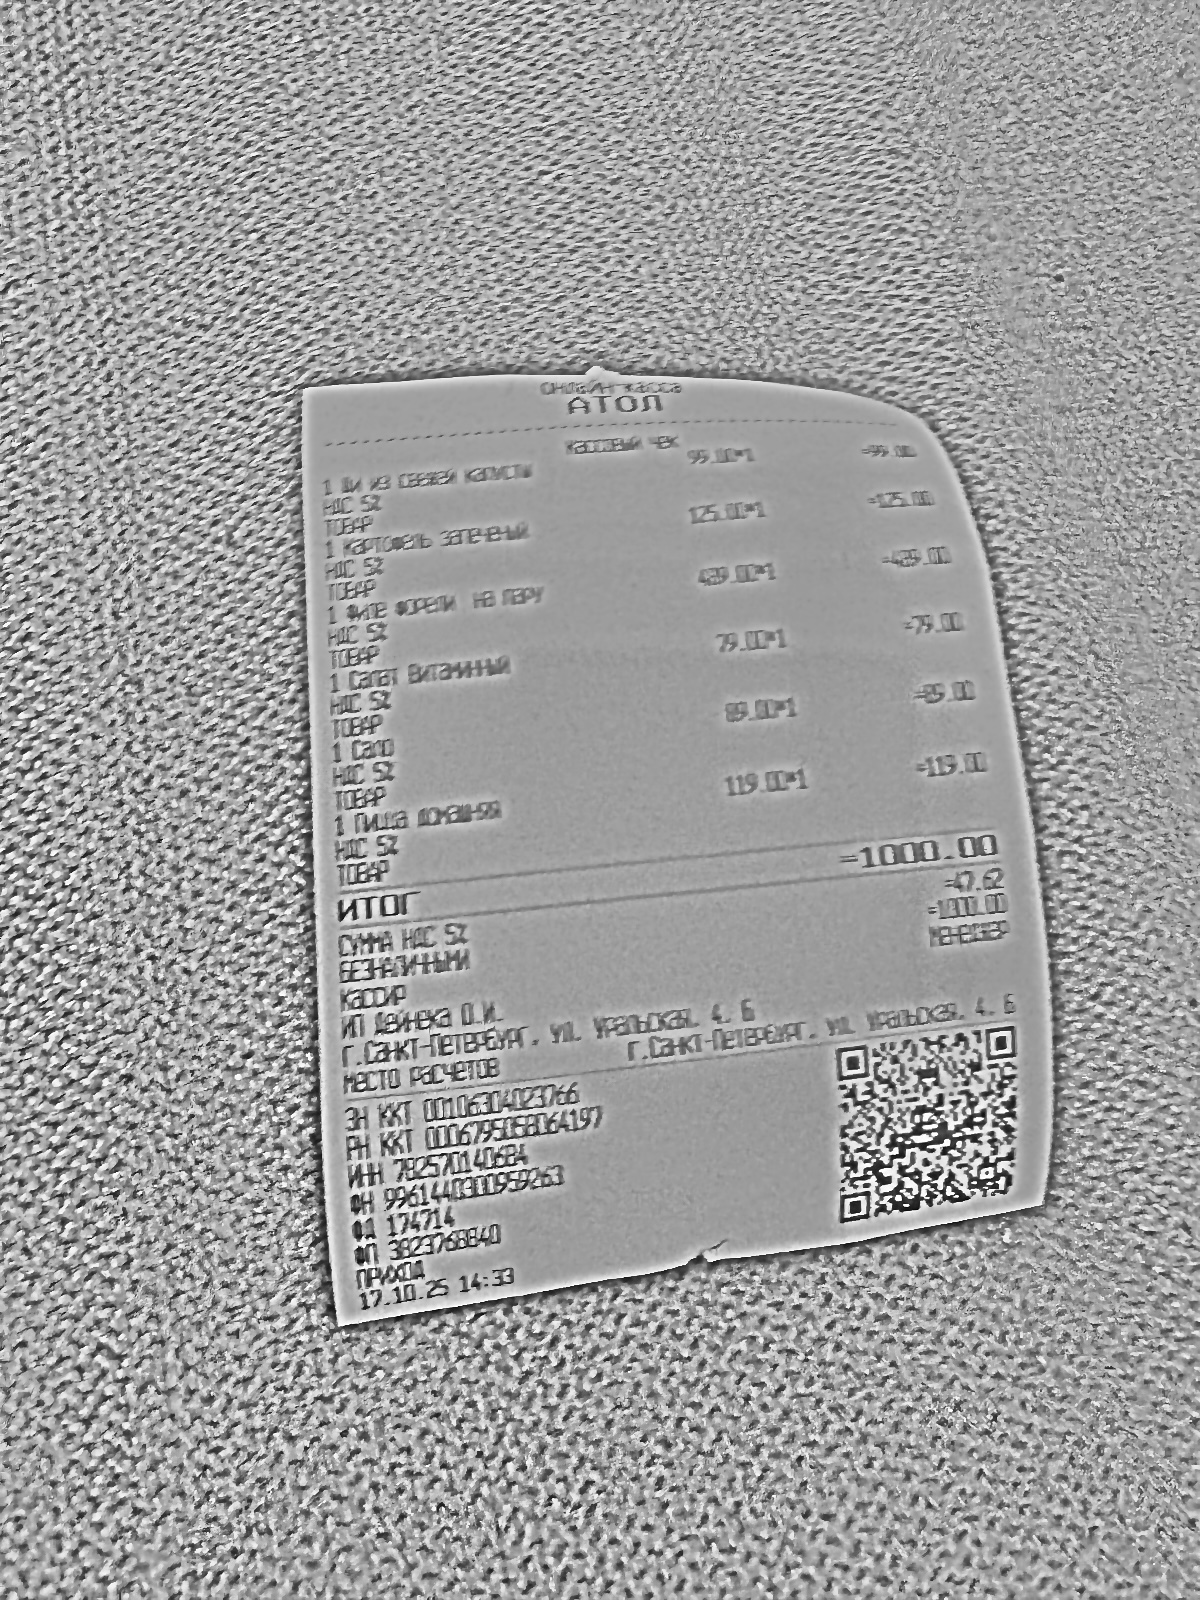
Продавец: ИП Дейнека О.И.
ИНН: 782570140684
Дата: 17.10.25
Товары: 1 Щи из свежей капусты; 1 Картофель запеченый; 1 Филе форели на пару; 1 Салат Витаминный; 1 Сало; 1 Пицца домашняя
Количество: 1; 1; 1; 1; 1; 1
Цена: 99.00; 125.00; 429.00; 79.00; 89.00; 119.00
Сумма: 99.00; 125.00; 429.00; 79.00; 89.00; 119.00
Итого: 1000.00